Question: What is the main concern?
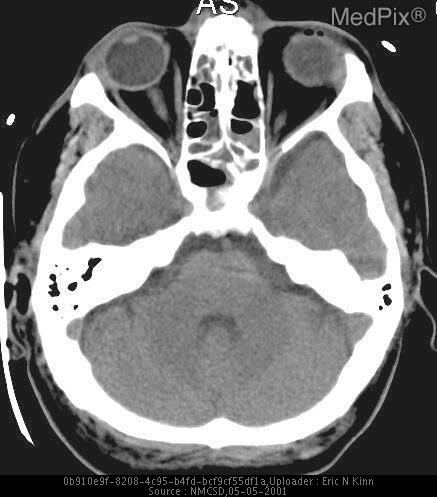
Answer: The findings suggest Noncontrast CT images demonstrate effacement of the the sulci. There is diffuse graying of the cerebral hemispheres with blurring and loss of normal gray-white differentiation and interface.  The ventricles are small. Note that the cerebellum and brainstem are well preserved and have a normal appearance.
Also note pansinusitis with air-fluid level in sphenoids.. The gray matter blend imperceptively into the white matter - loss of gray-white discrimiation.  Also notice that the lateral borders of both ventricles are displaced medially - a sign of central herniation as the brain begins to "funnel" through the central opening in the tentorium.. The patient might have a history of 35 year old man presented to the emergency department with complaints of epigastric pain. He is diaphoretic, but otherwise appears in good health.  During initial ER presentation patient became pulseless and was resuscitated for one hour, until a stable rhythm was established..